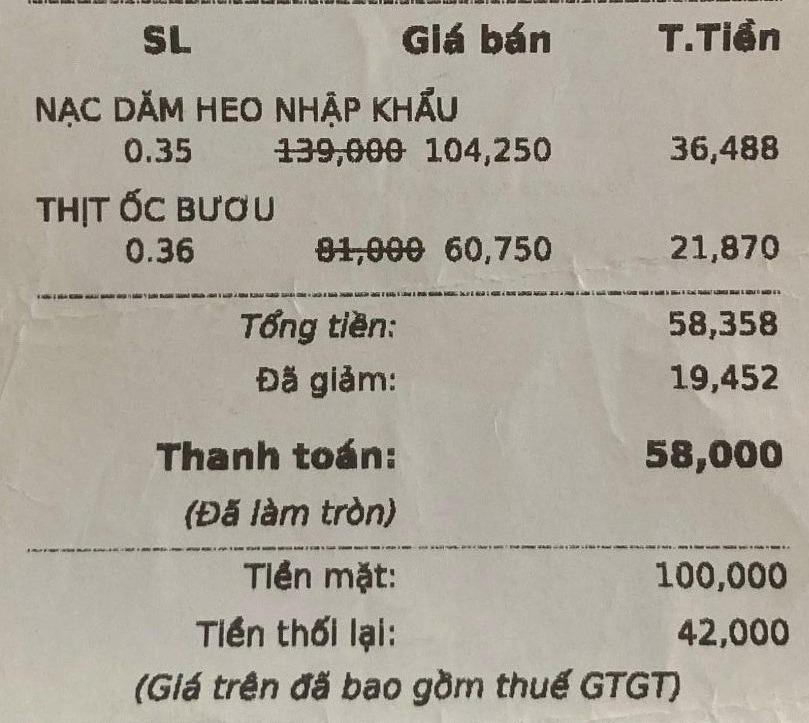
<table>
<tr>
<th>SL</th>
<th>Giá bán</th>
<th>T.Tiền</th>
</tr>
<tr>
<td colspan="3">NẠC DĂM HEO NHẬP KHẨU</br>0.35
<td><del>139,000</del> 104,250</td>
<td>36,488</td>
</tr>
<tr>
<td colspan="3">THỊT ỐC BƯƠU</br> 0.36
<td><del>81,000</del> 60,750</td>
<td>21,870</td>
</tr>
</table>

Tổng tiền: 58,358
Đã giảm: 19,452
Thanh toán: 58,000
(Đã làm tròn)
Tiền mặt: 100,000
Tiền thối lại: 42,000
(Giá trên đã bao gồm thuế GTGT)